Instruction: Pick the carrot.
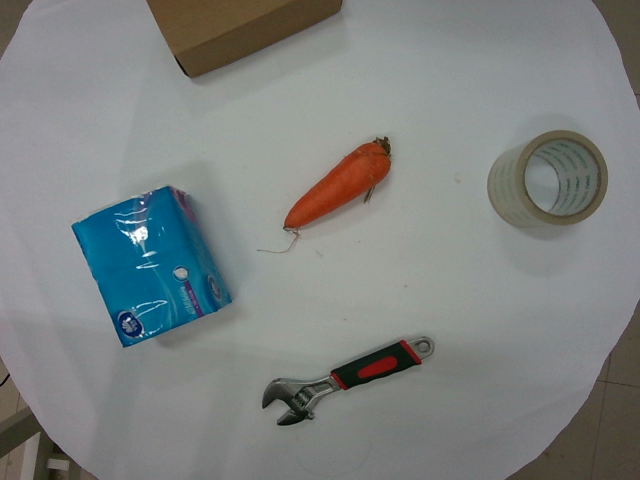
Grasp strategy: vertical